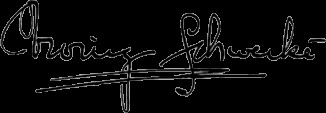
Signature of: irving schwerké